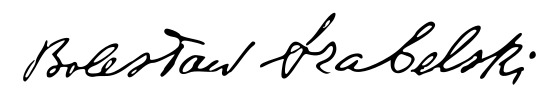
Signature of: bolesław szabelski